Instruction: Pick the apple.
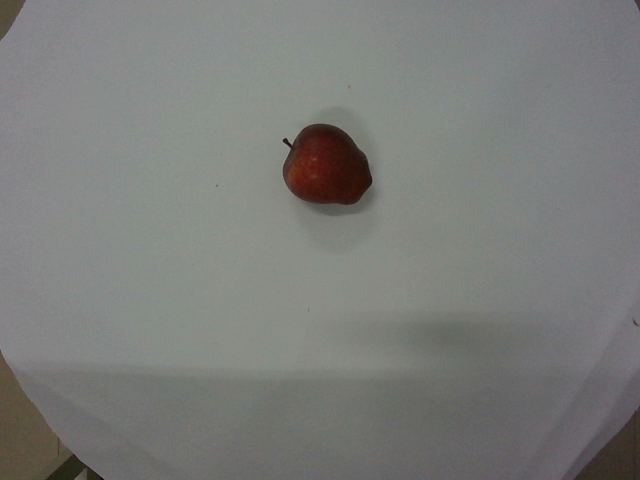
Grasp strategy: vertical